Question: What do the imaging results show?
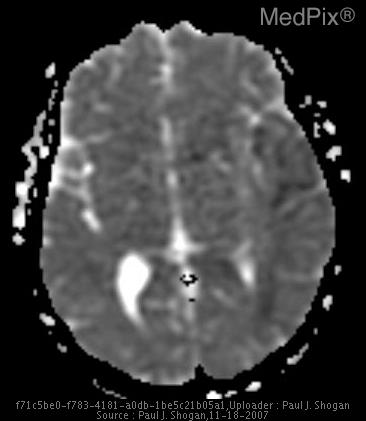
Answer: The imaging shows Non-contrast CT: Hypoattenuation in the left temporal and inferior frontal lobes.  Mild mass effect is also seen with effacement of the Sylvian cistern, and Ambient cistern.

Contrast enhanced CT:  Patchy peripheral enhancement in the bilateral temporal lobes, and insula.  There are also foci of circumscribed low density within the left insula, and evidence of subtle mass effect.

MRI:

DWI: T2 signal hyperintensity with restricted diffusion, in the left temporal lobe, and bilateral insula.

T2WI: Increased signal intensity and swelling of the gray matter of the left temporal lobe with mild mass effect, evidenced by effacement of the Ambient cistern at the left medial temporal lobe and midbrain.  Additionally, there is mild increased signal intensity of the right medial temporal lobe.  Also, there is increased signal intensity in the left greater than right insular gray matter.

Coronal T2-weighted FLAIR MR shows bilateral asymmetric involvement of the medial temporal lobes and insula.

T1WI:  Low signal intensity in the left greater than right insula secondary to surrounding edema, with no evidence of hyperintensity to suggest the presence of subacute blood products.

Post-gadolinium T1WI demonstrates patchy peripheral enhancement in the left temporal lobe, and left greater than right insula. Corresponding axial ADC values are reduced from normal brain parenchyma..